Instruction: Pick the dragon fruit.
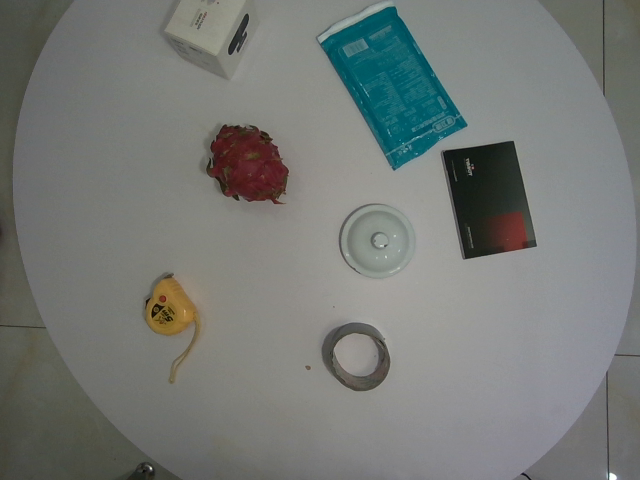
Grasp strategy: vertical